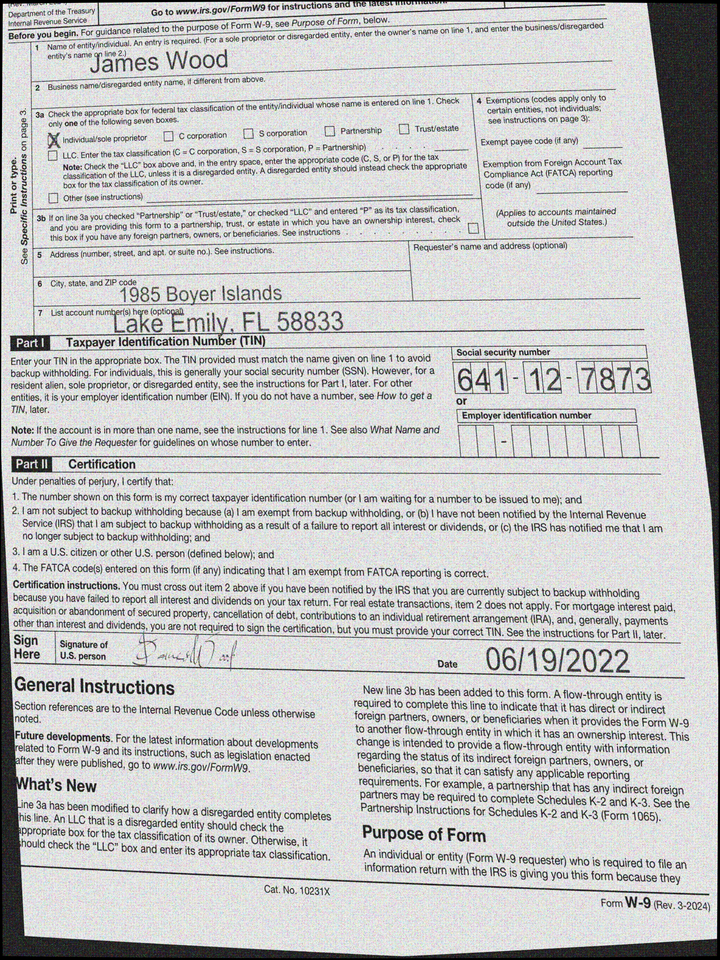
adr1: 1985 Boyer Islands
adr2: Lake Emily, FL 58833
cbx: yes
ssn: 641127873
enm: James Wood
sdt: 06/19/2022